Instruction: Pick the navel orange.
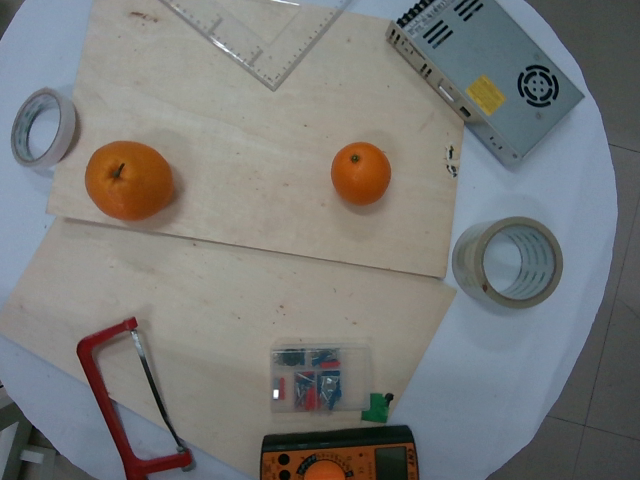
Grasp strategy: vertical